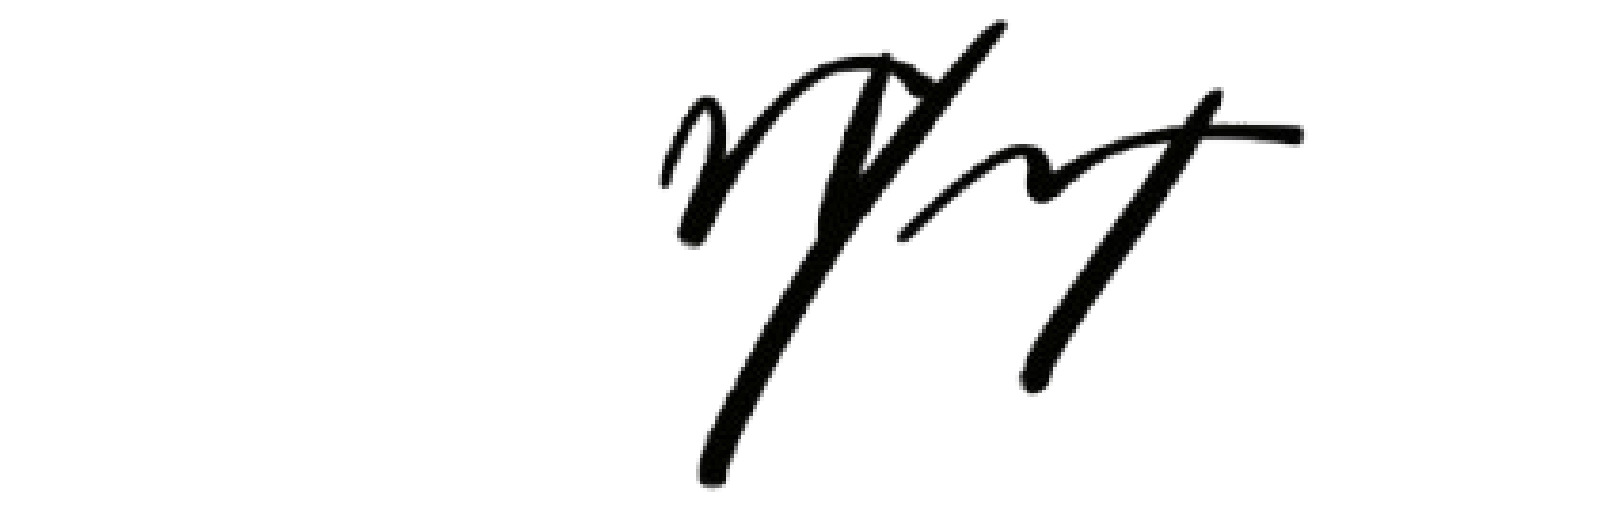
Signature of: mahmoud talebi